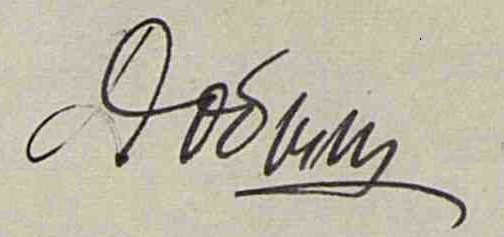
Signature of: q4163947